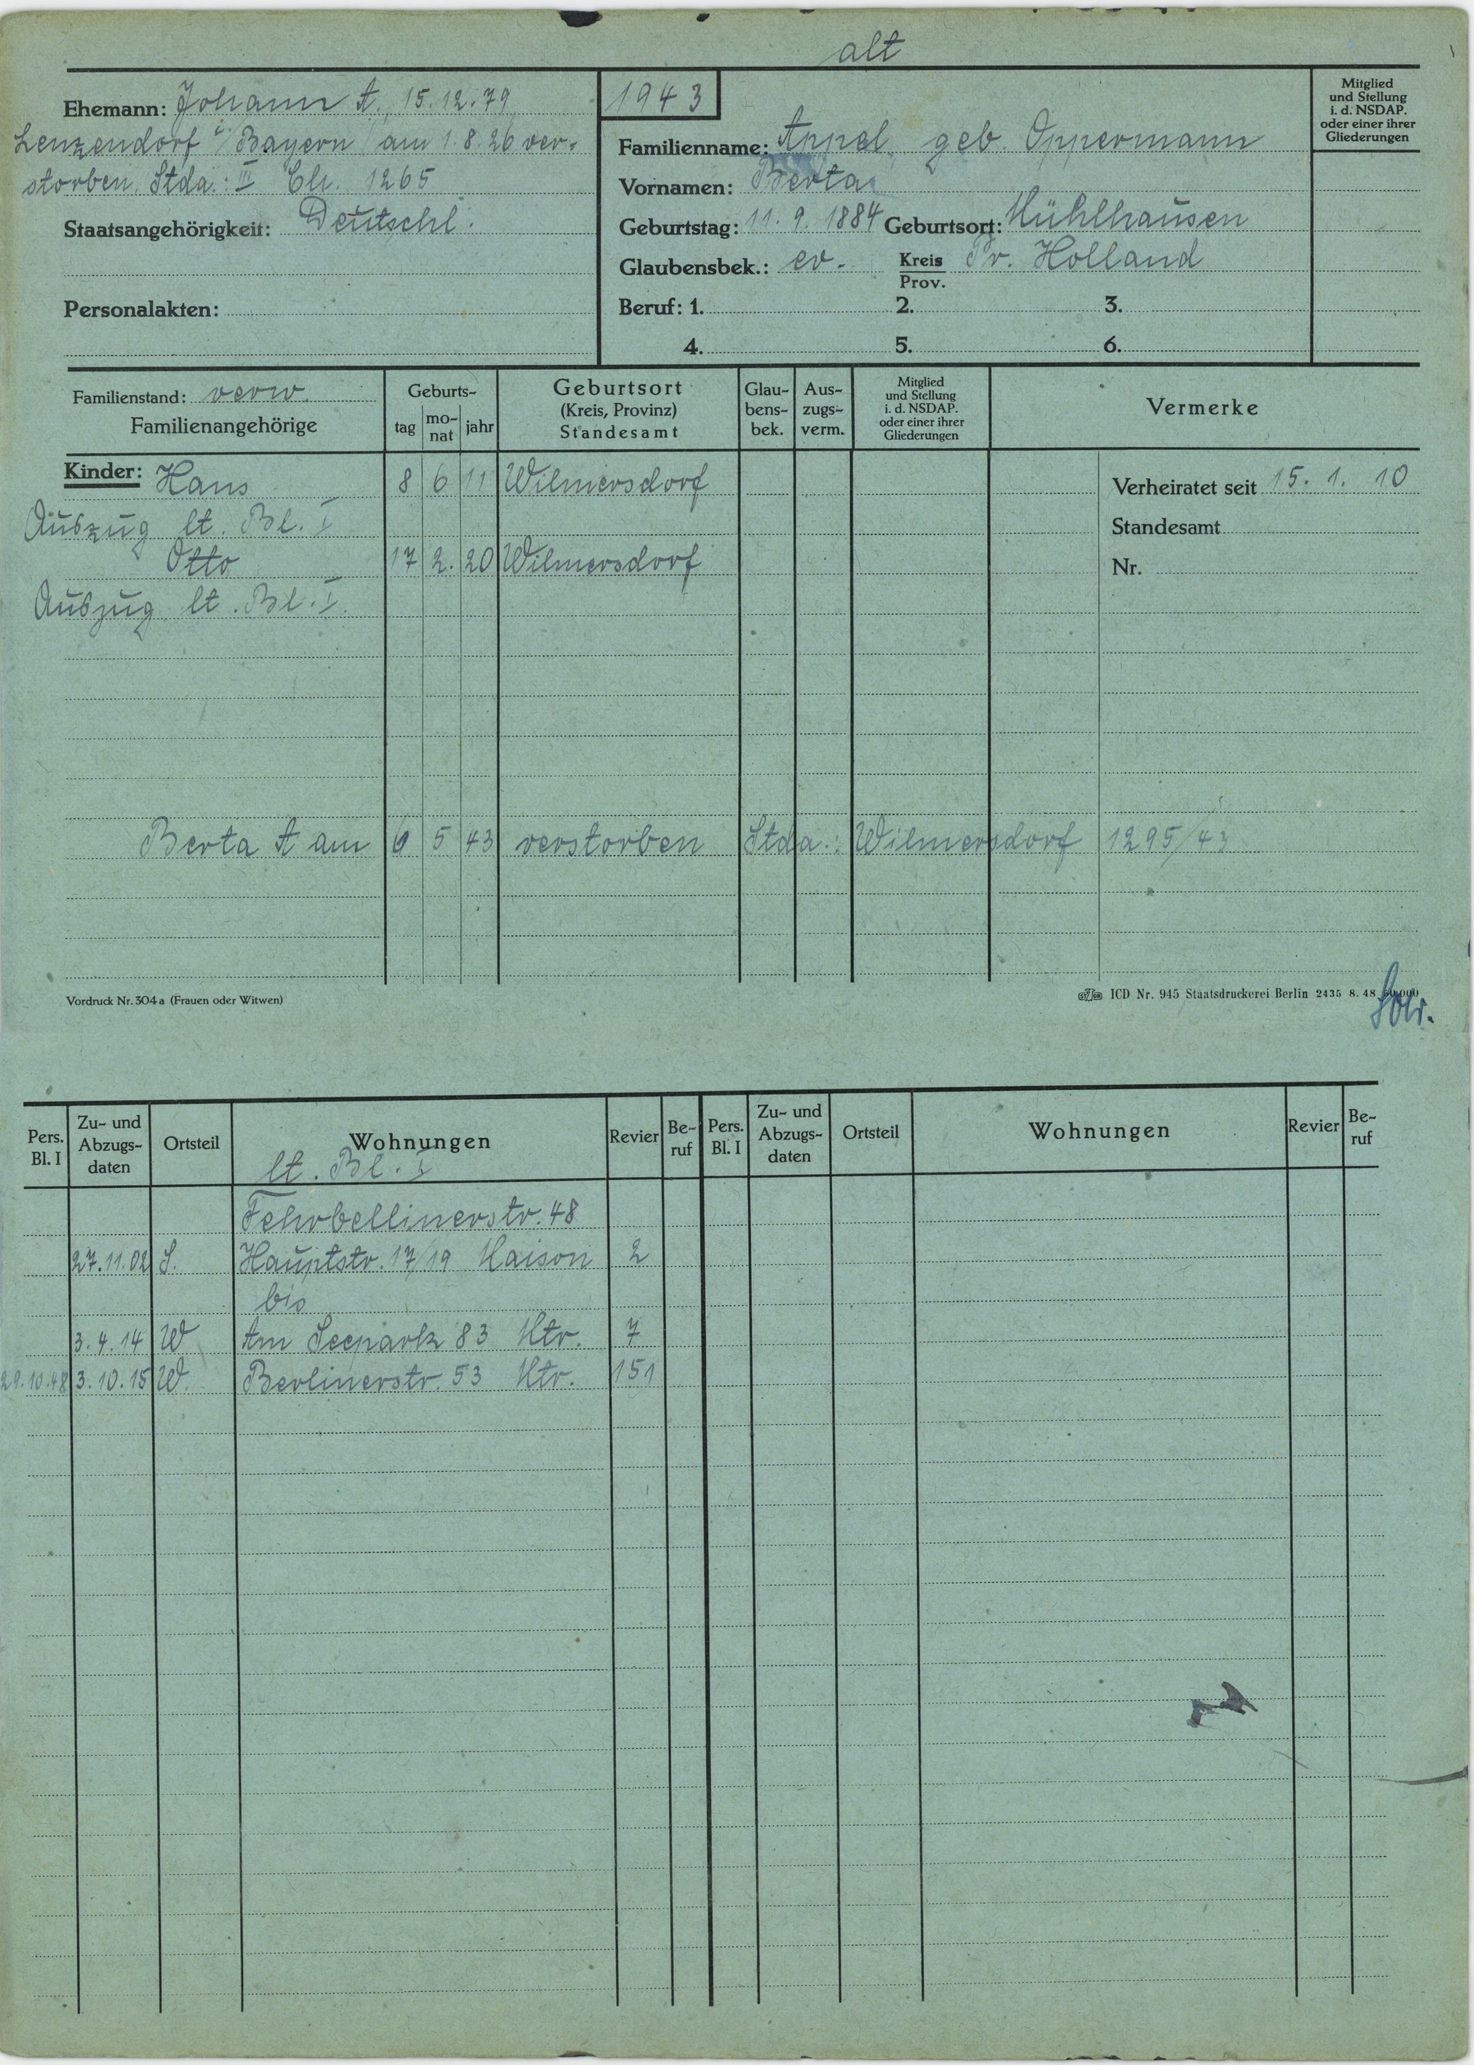
Appel geb. Oppermann